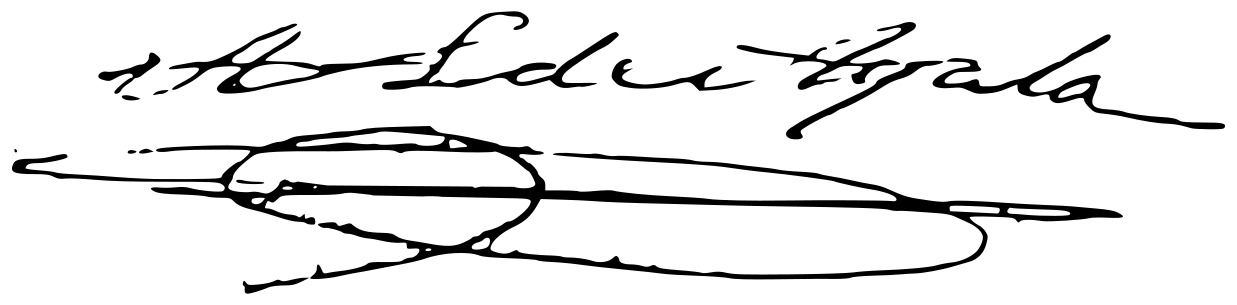
Signature of: adelardo lópez de ayala y herrera